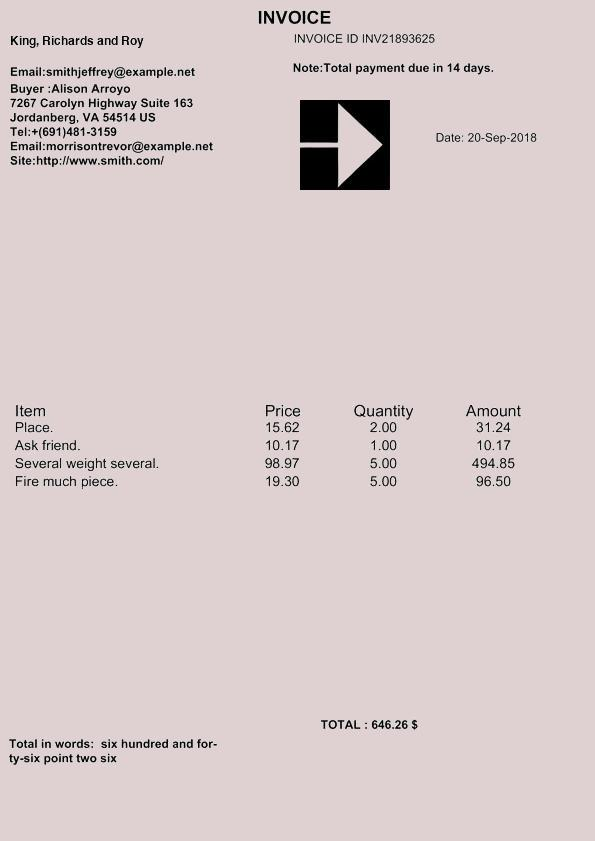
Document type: Invoice